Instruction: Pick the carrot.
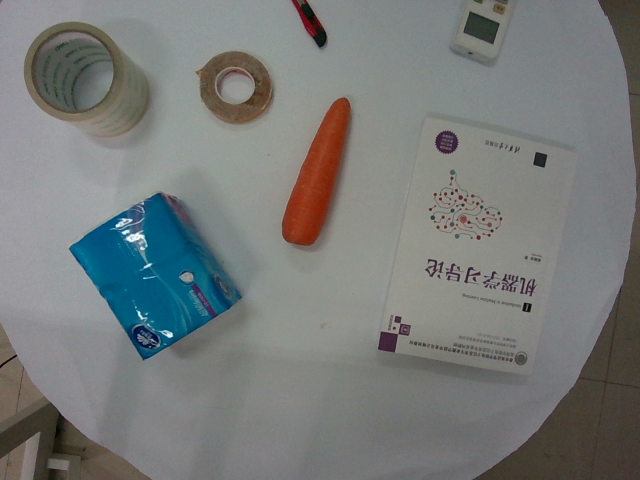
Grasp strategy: vertical